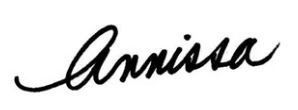
Signature of: annissa essaibi george